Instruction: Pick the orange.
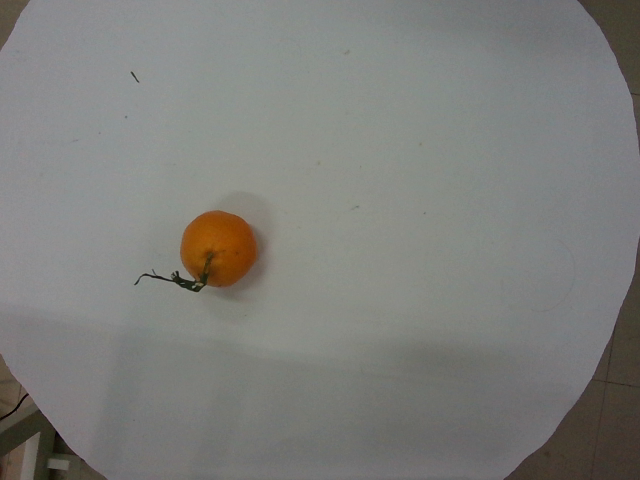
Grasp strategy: vertical